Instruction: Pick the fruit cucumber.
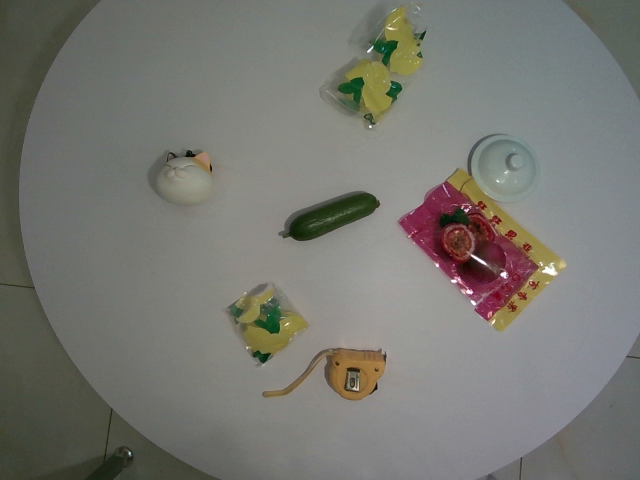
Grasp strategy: vertical